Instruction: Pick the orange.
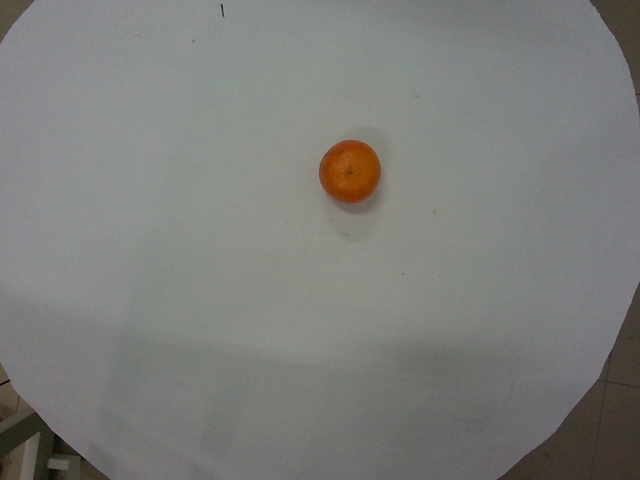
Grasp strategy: vertical